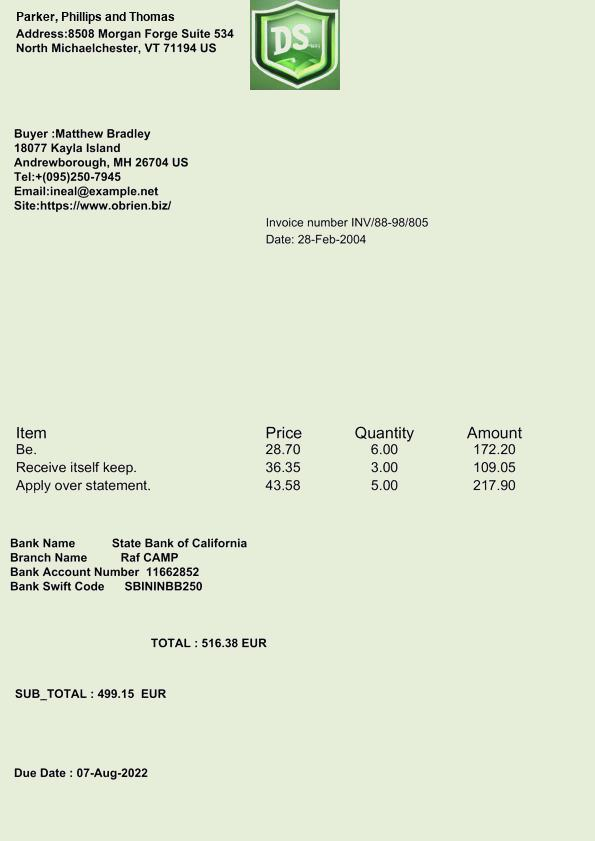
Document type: Invoice